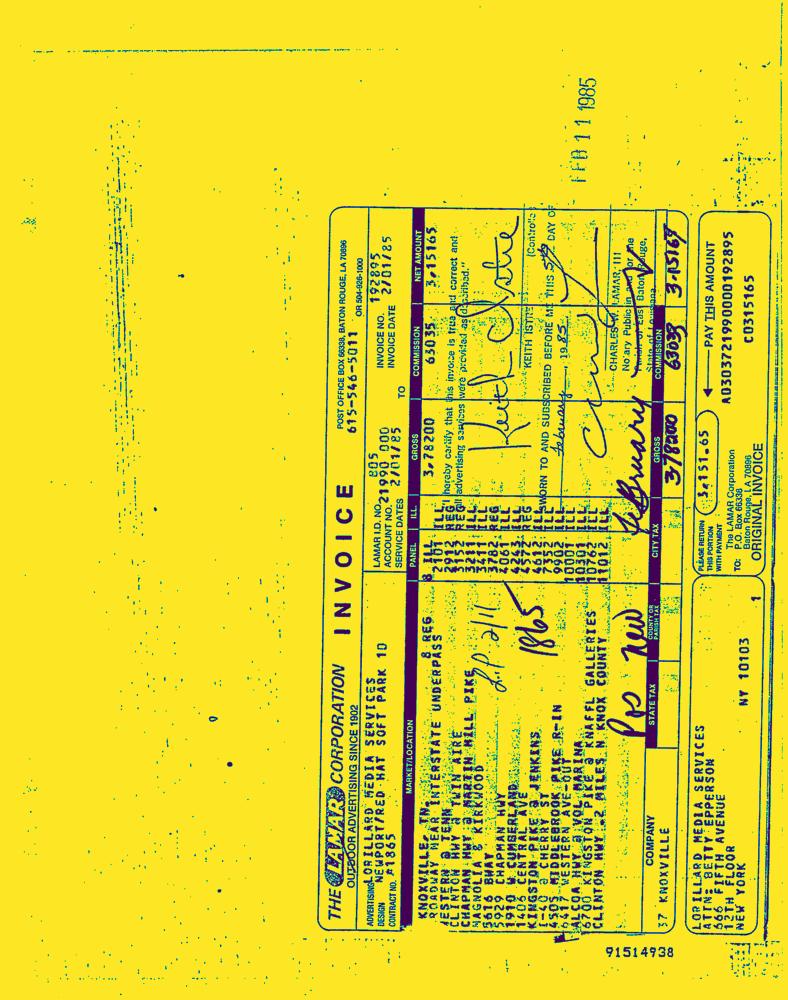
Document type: Invoice-Doc